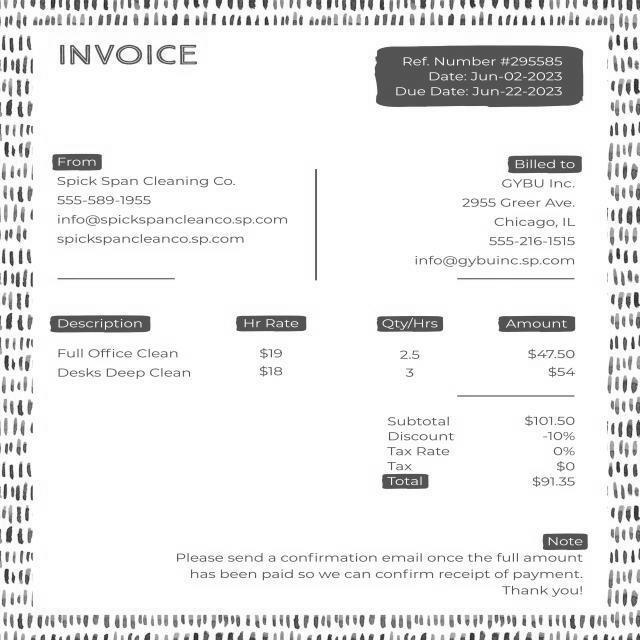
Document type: Invoice